Question: What are the imaging findings?
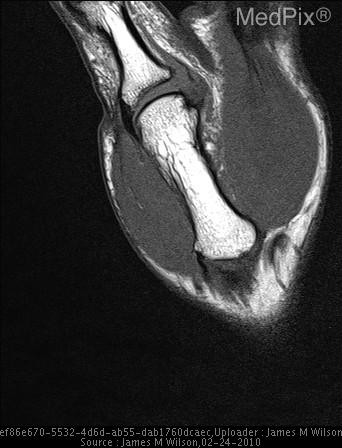
Answer: The imaging shows retracted ulnar collateral ligament with aponeurosis interposed between ligament and attachment site Ulnar Collateral Ligament Tear, Stener Lesion seen on dorsal aspect of metacarpophalangeal joint.